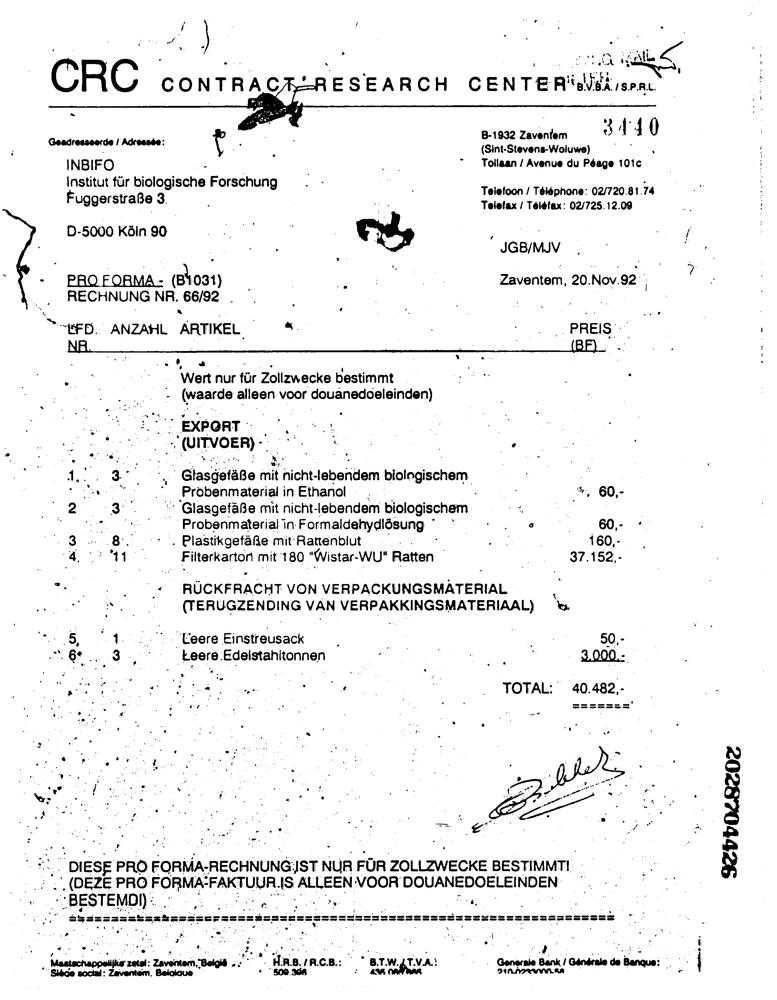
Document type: Invoice